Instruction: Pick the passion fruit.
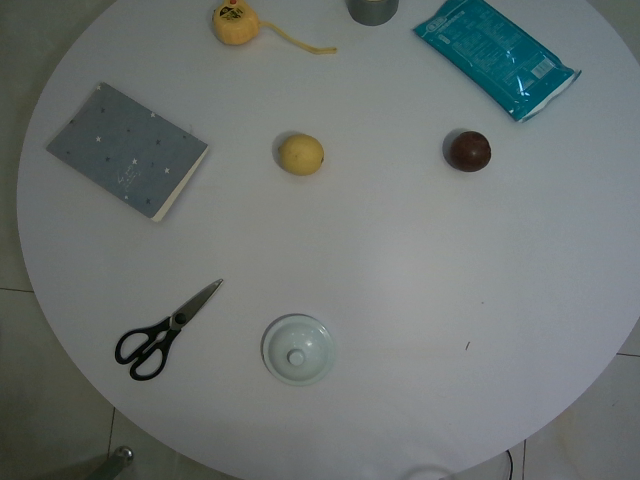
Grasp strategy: vertical